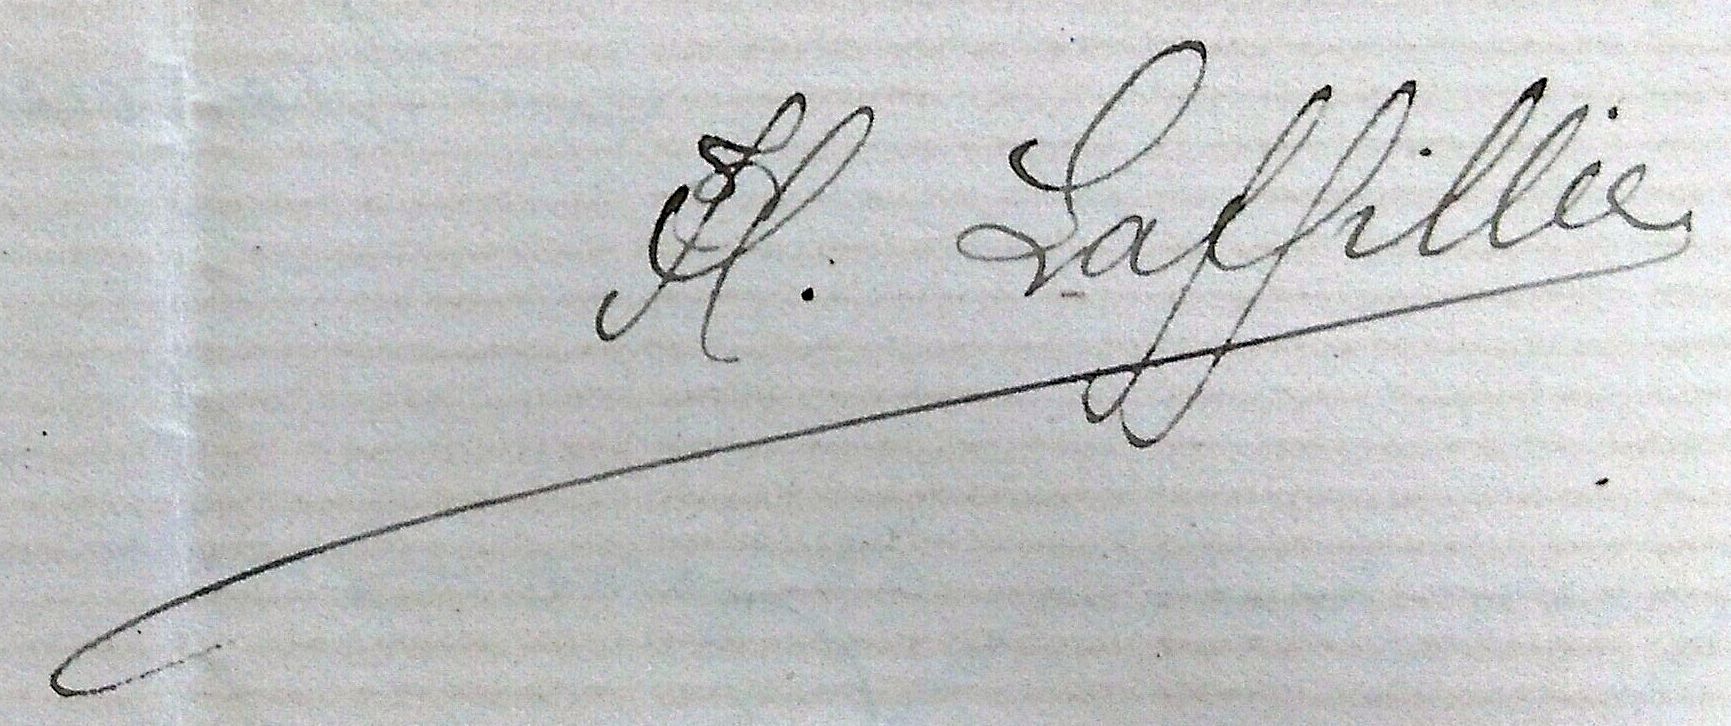
Signature of: henri laffillée